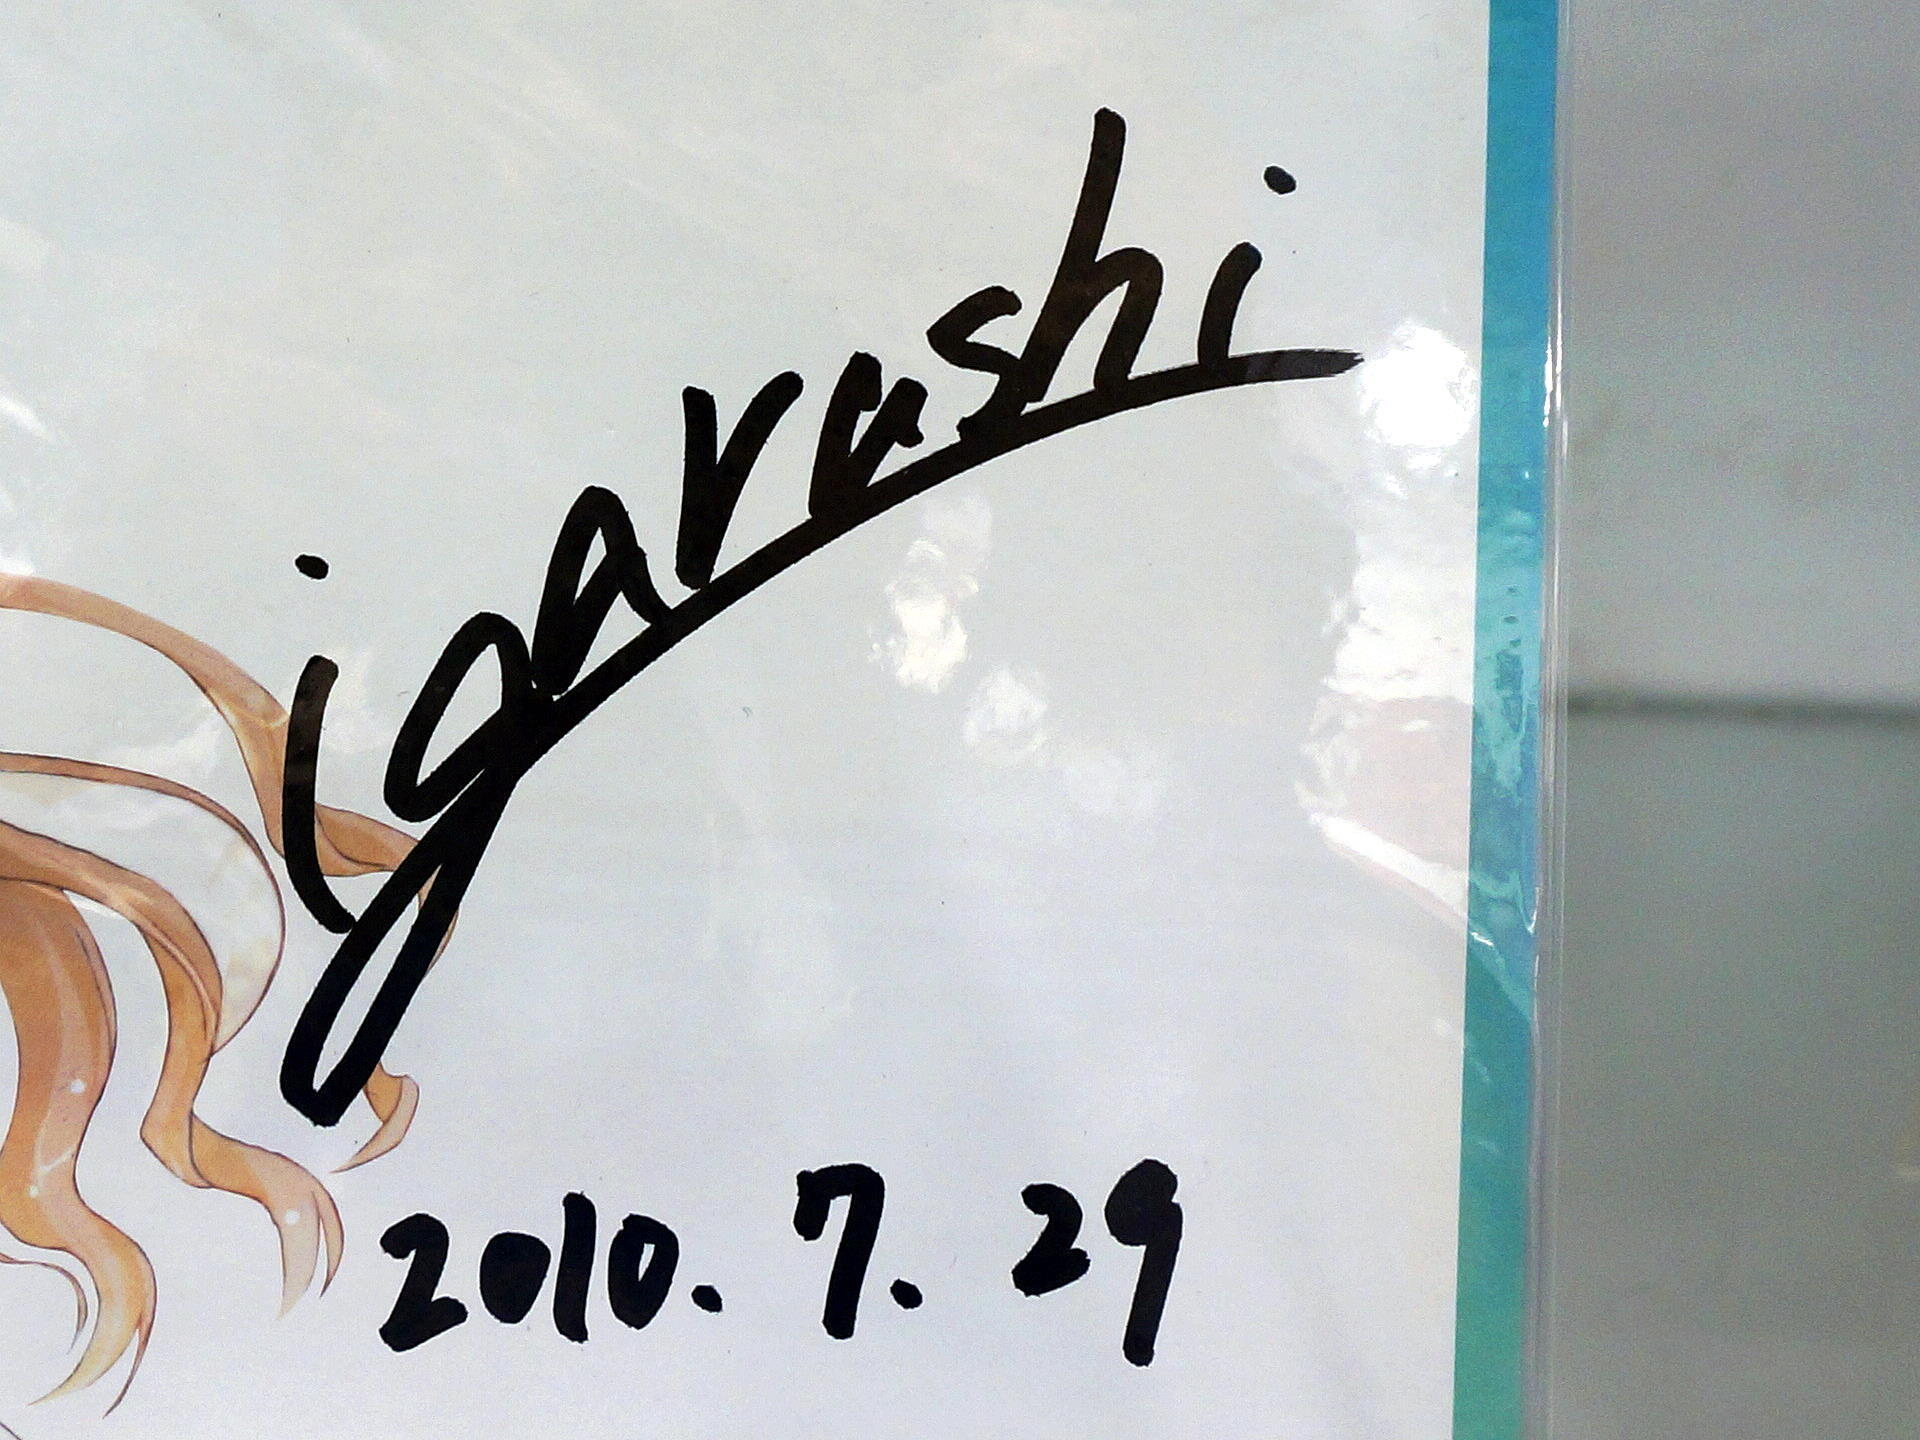
Signature of: yūsaku igarashi